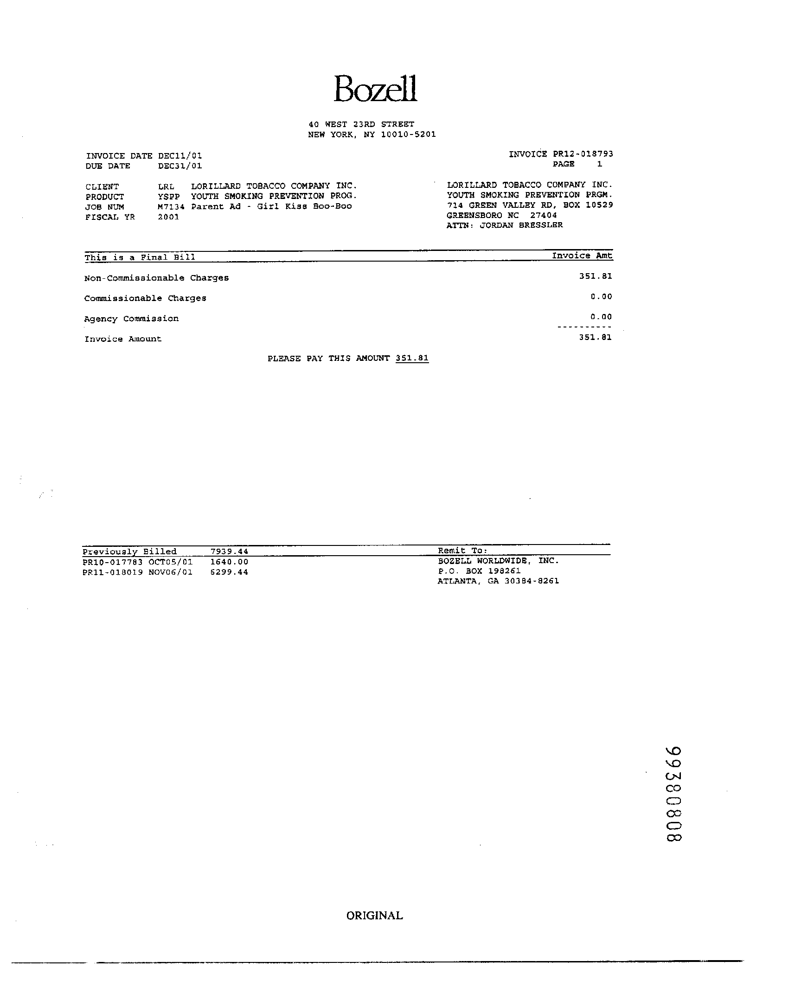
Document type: Invoice